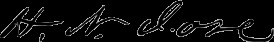
Signature of: horatio nelson jose